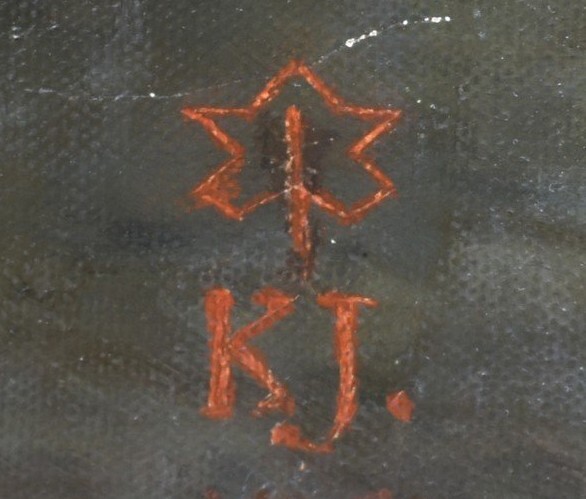
Signature of: karel javůrek